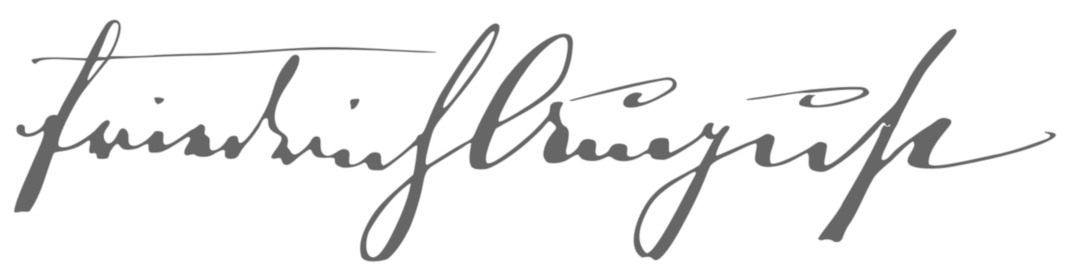
Signature of: friedrich august iii of saxony